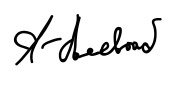
Signature of: alexander ankvab